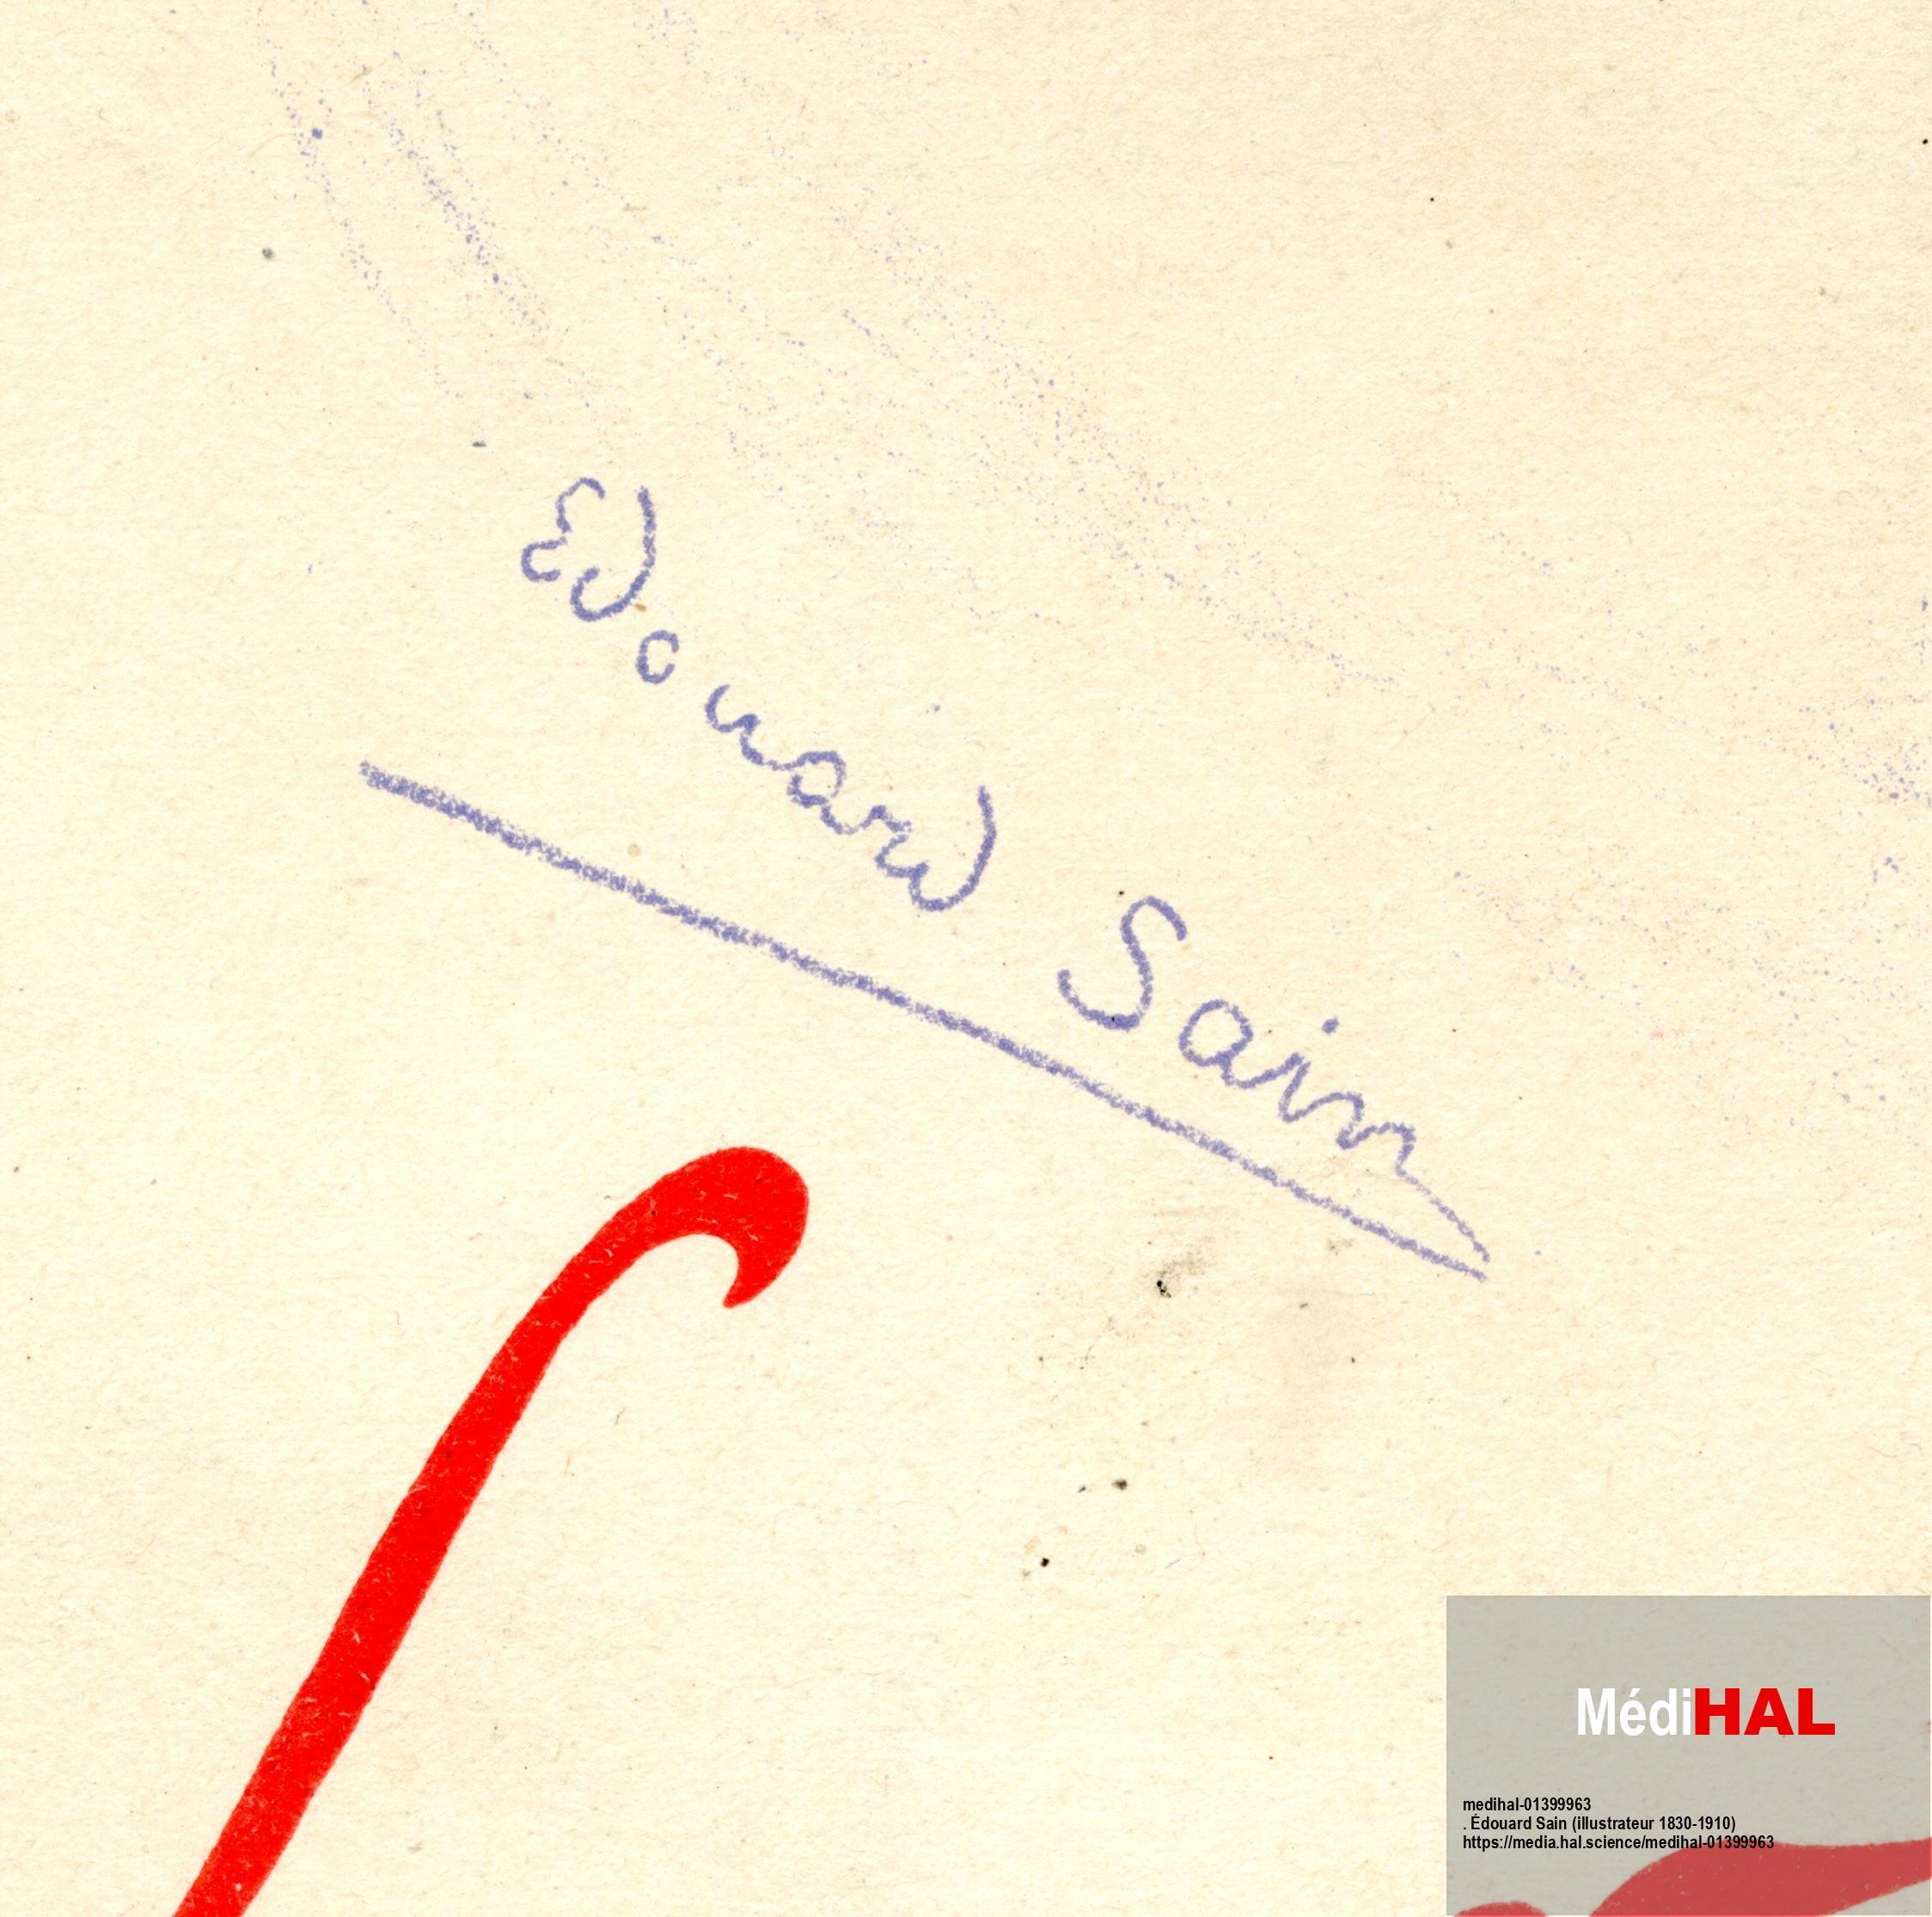
Signature of: édouard sain